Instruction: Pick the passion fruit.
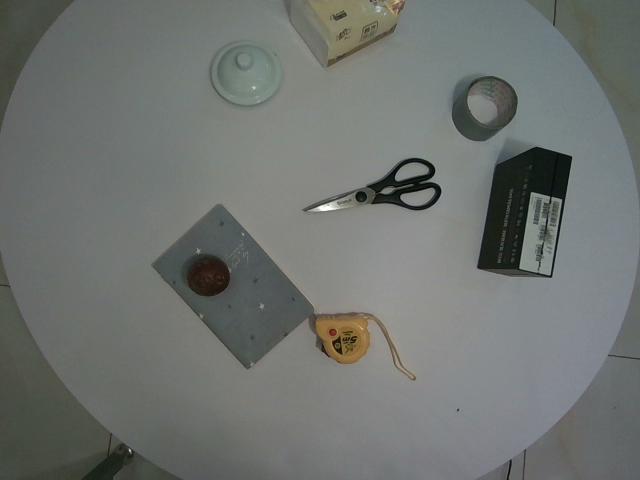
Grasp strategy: vertical